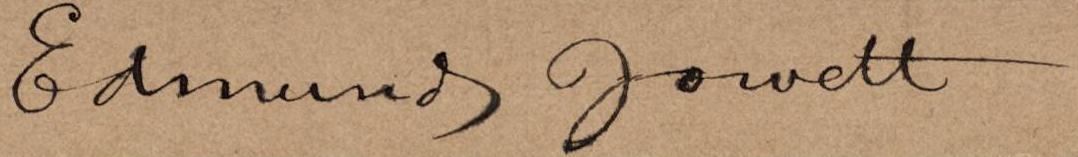
Signature of: edmund jowett